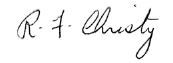
Signature of: robert f christy